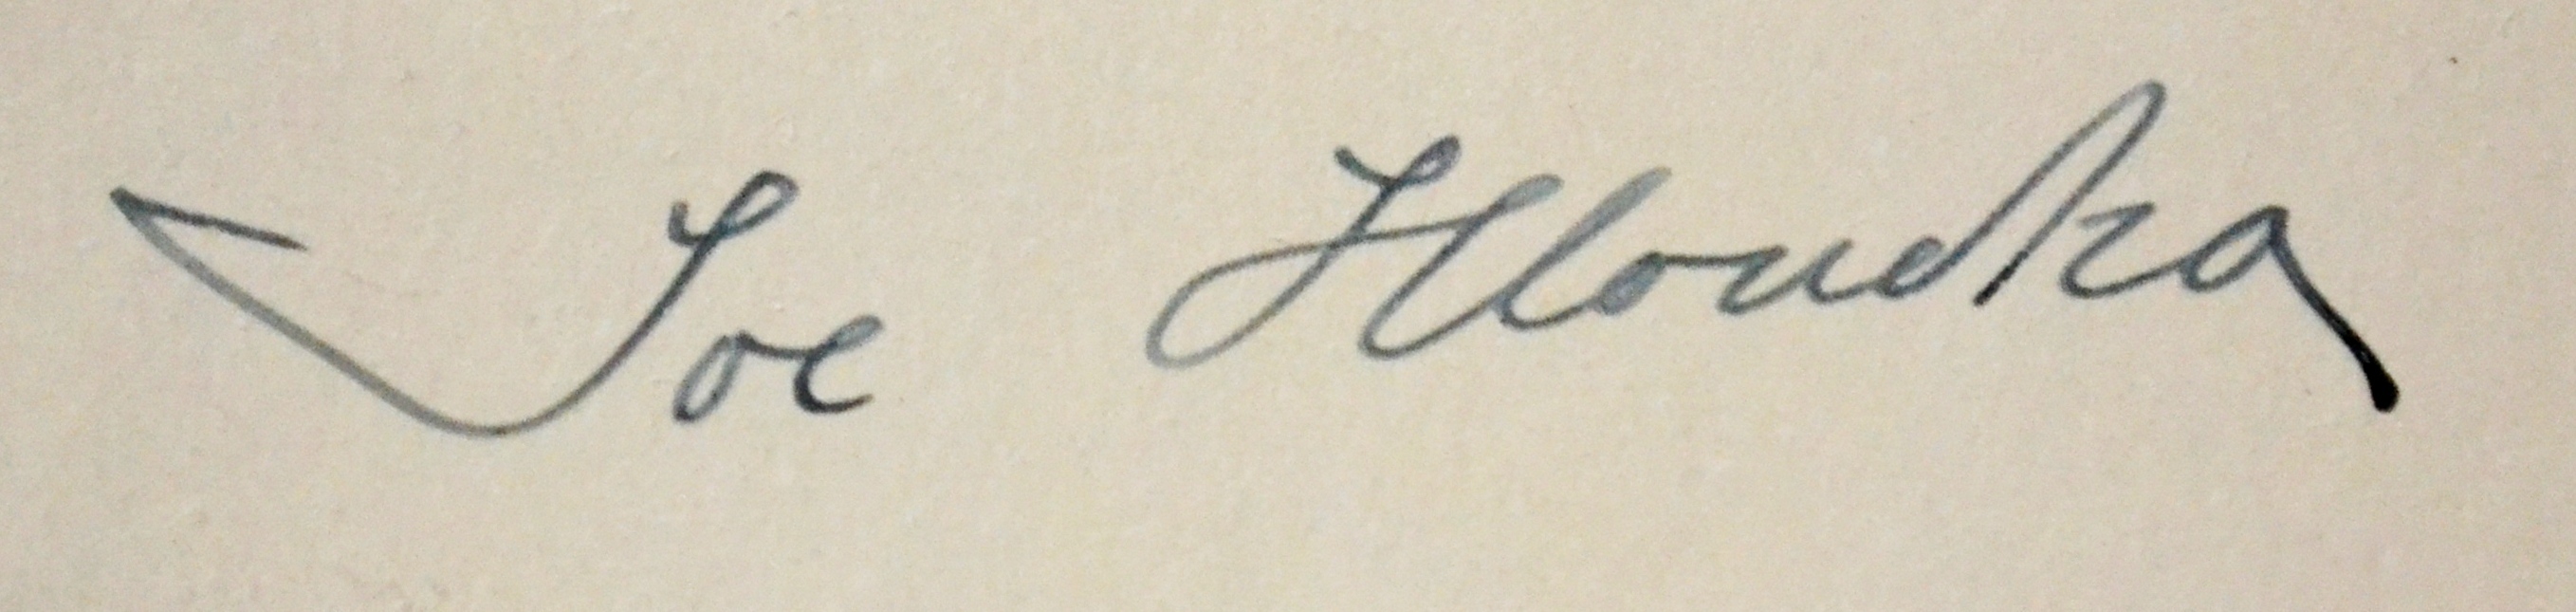
Signature of: joe hloucha